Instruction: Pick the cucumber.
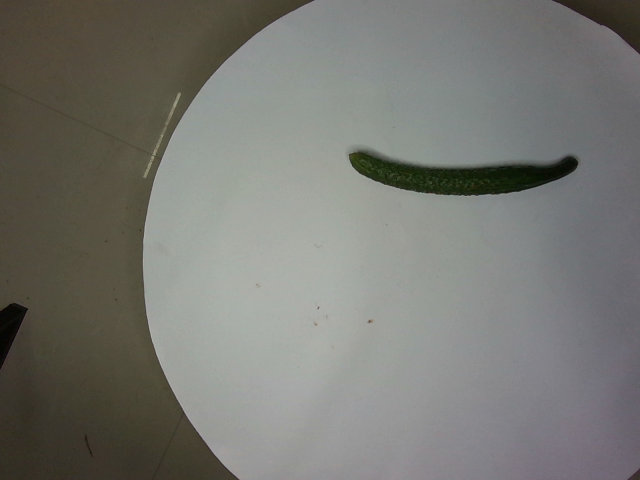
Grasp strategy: vertical